Question: How is the property described in the document?
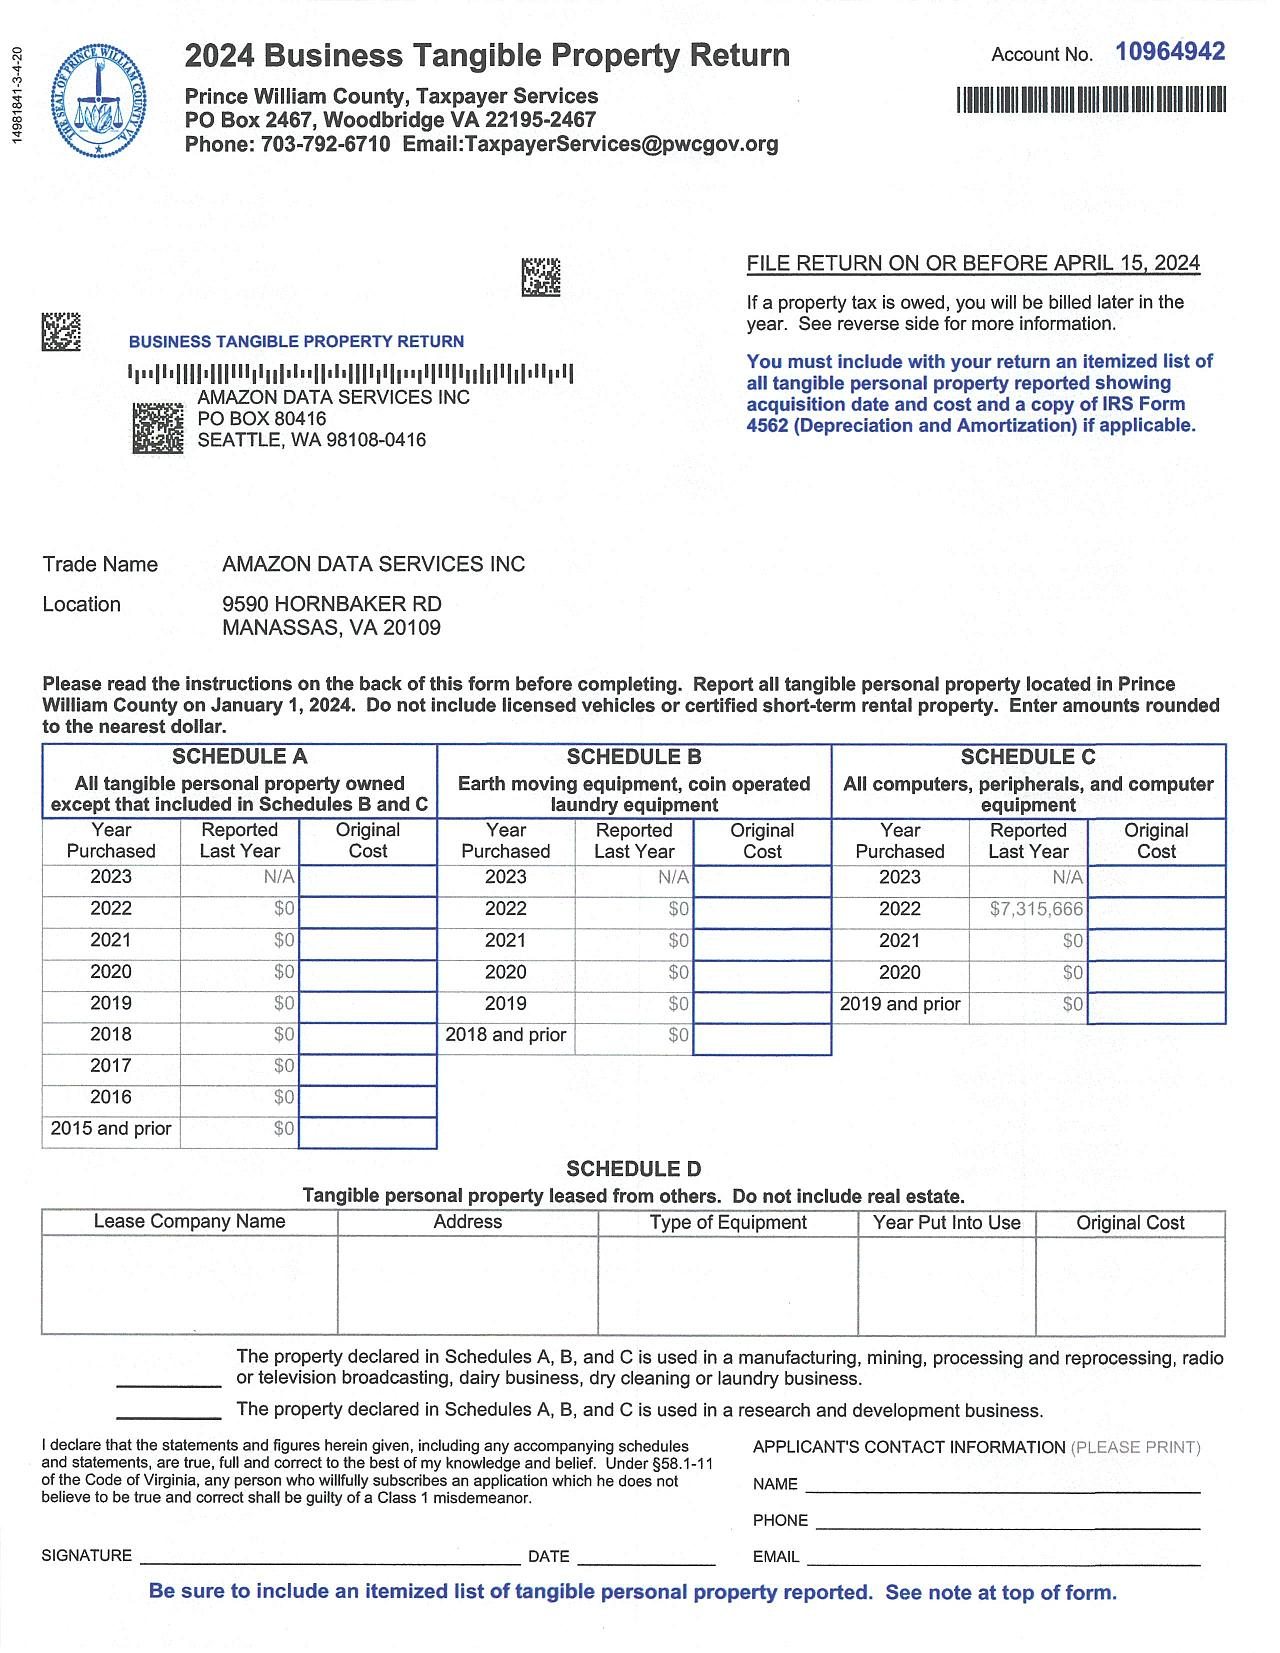
Answer: "AMAZON DATA SERVICES INC"